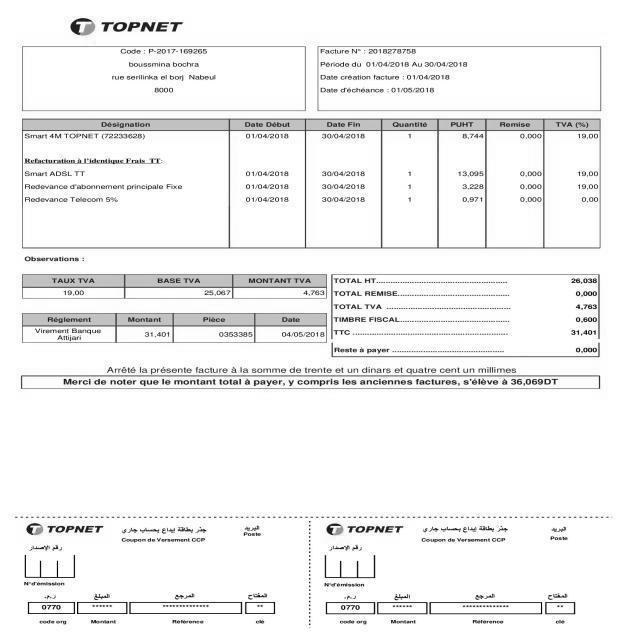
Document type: Invoice